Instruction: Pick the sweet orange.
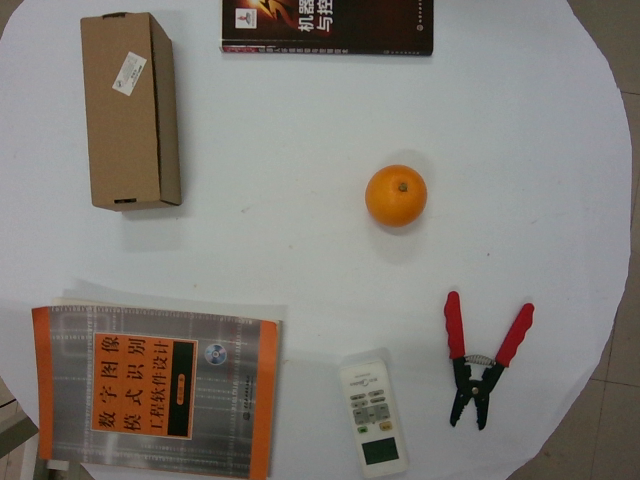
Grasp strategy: vertical